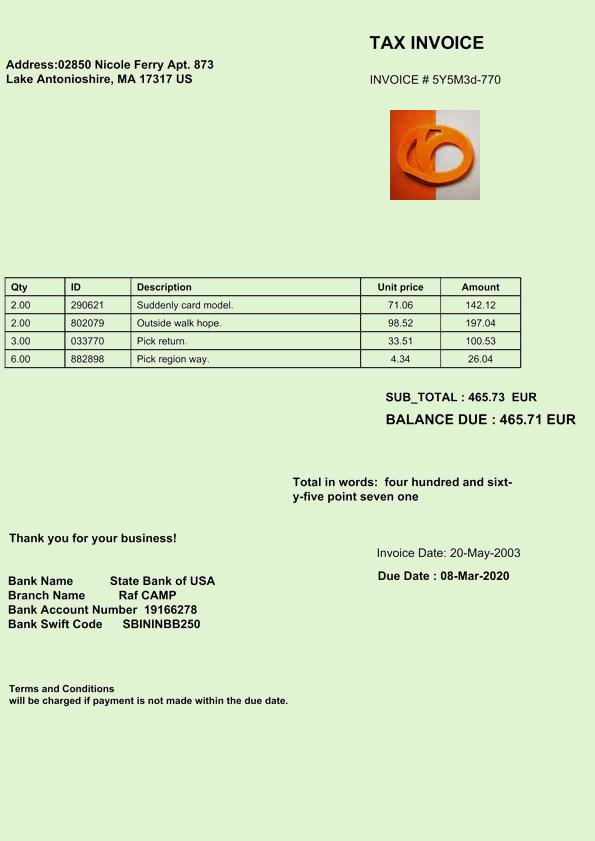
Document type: Invoice